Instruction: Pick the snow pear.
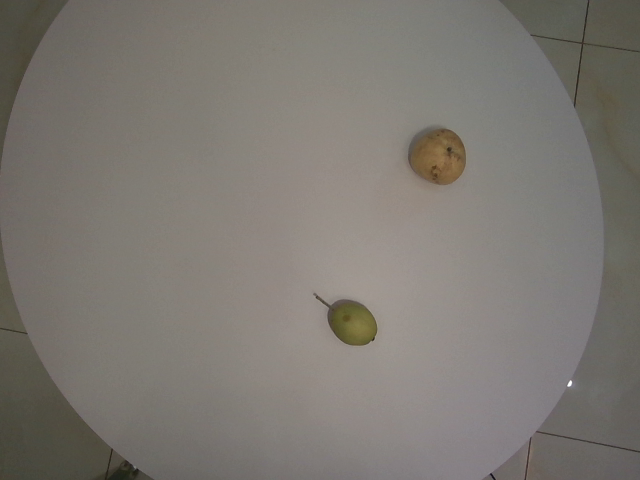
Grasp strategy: vertical